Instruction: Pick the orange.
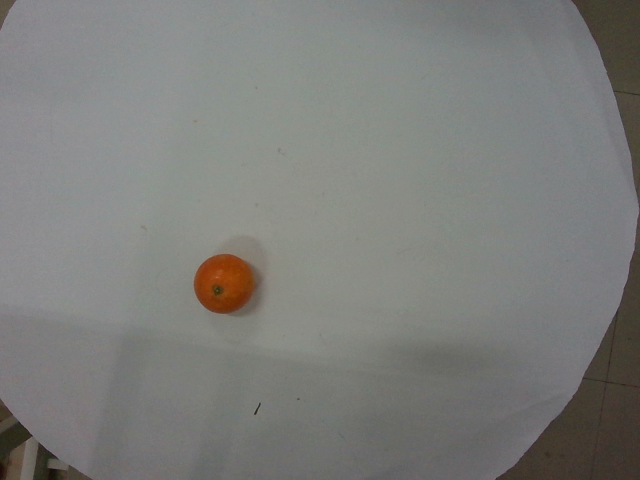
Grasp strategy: vertical